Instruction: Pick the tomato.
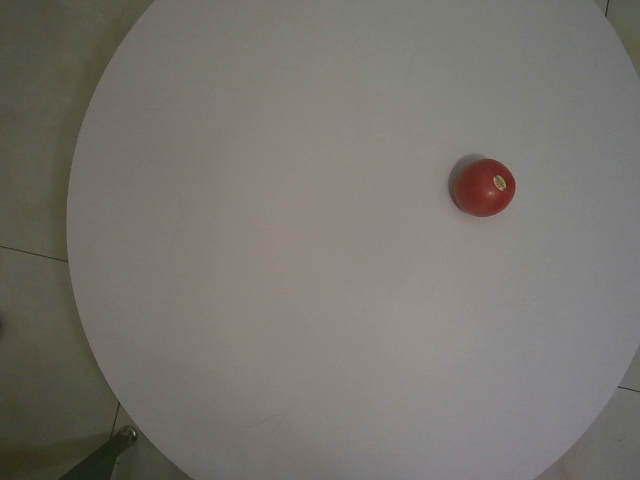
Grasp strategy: vertical